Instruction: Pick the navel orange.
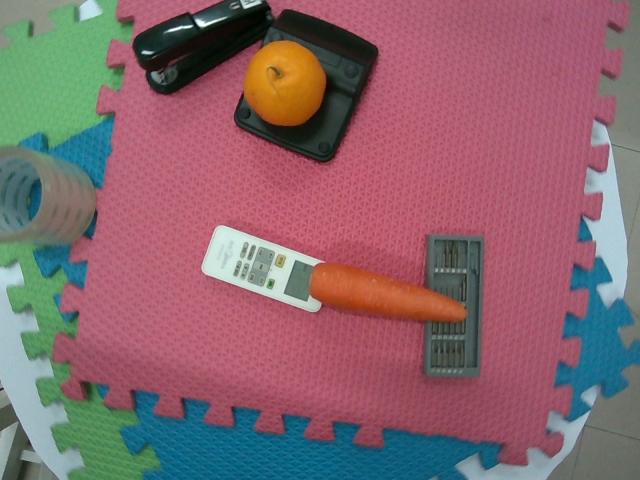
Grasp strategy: vertical